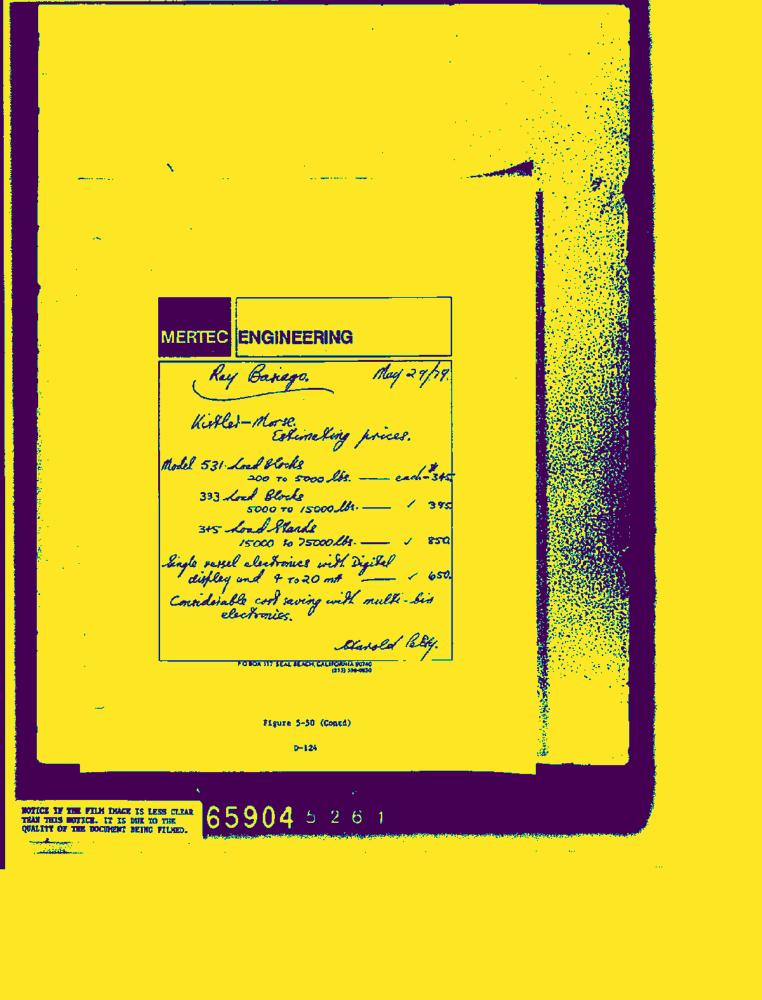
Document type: Invoice-Doc